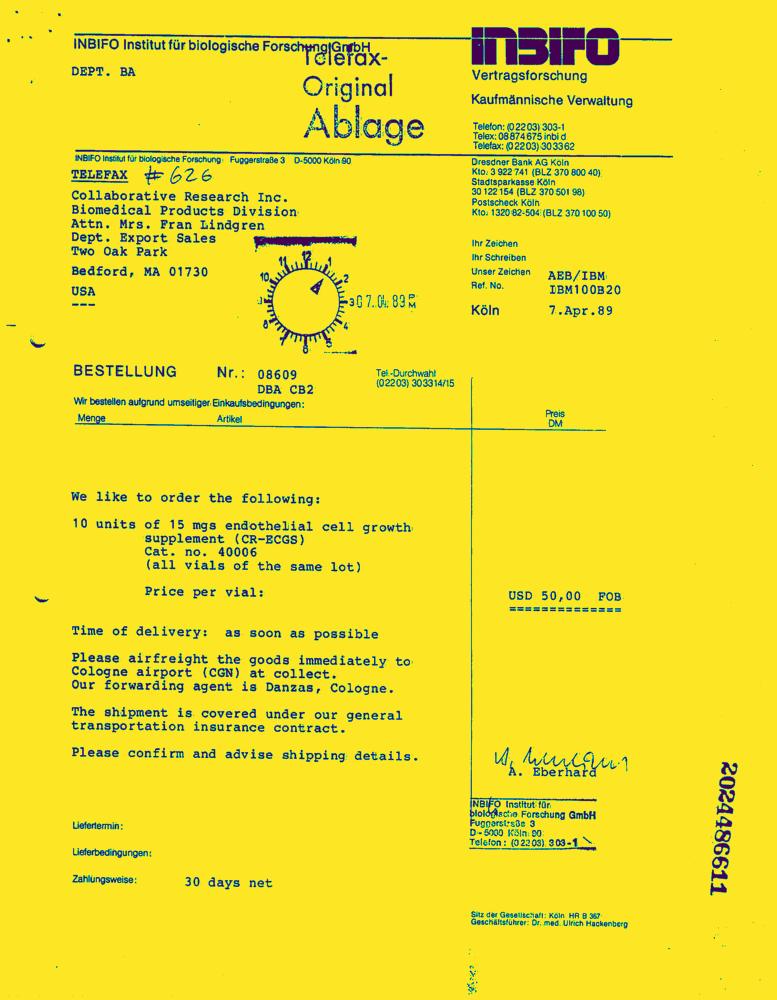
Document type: Invoice-Doc